Question: What might the diagnosis be?
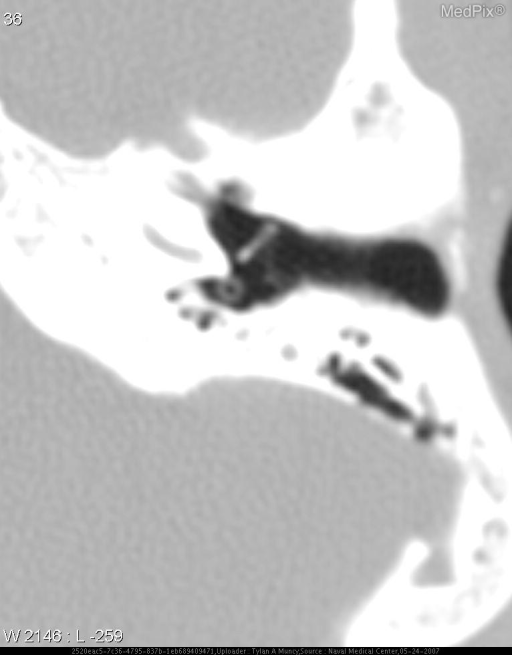
Answer: The possible diagnosis includes Other foreign object.